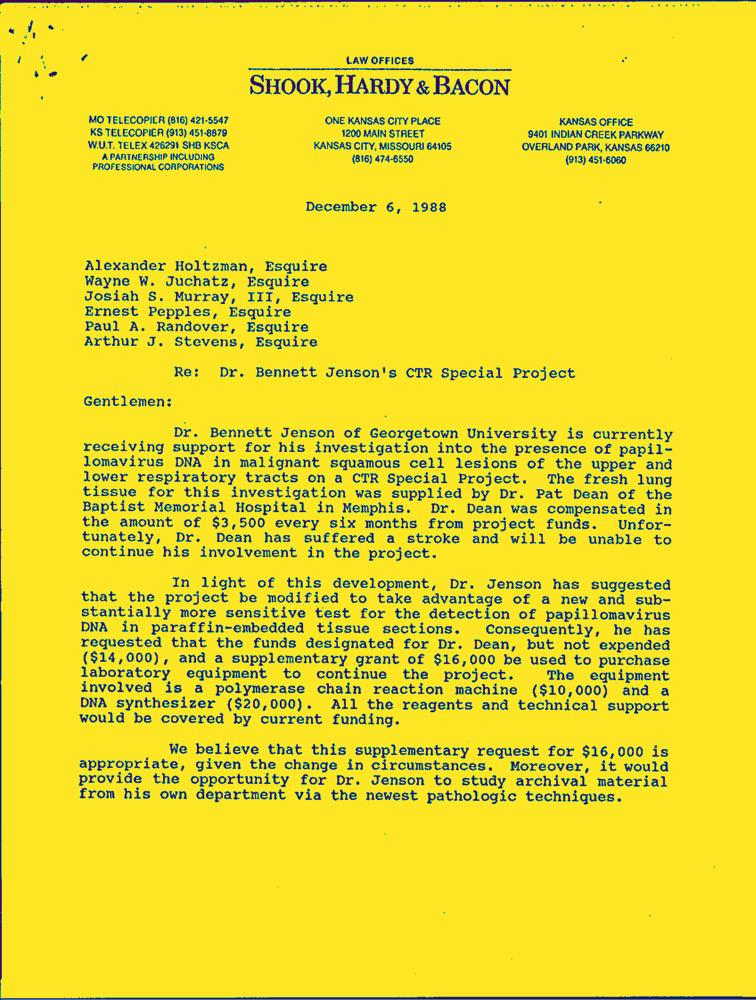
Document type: Letter-Doc